Please extract the written amount, numerical amount, recipient's name, date on the cheque, and the bank's name from the image.
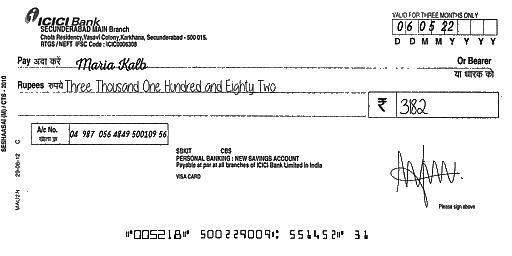
amt_in_words: Three Thousand One Hundred and Eighty Two
amt_in_figures: 3182
payee_name: Maria Kalb
bank_name: ICICI Bank
cheque_date: 06/05/22